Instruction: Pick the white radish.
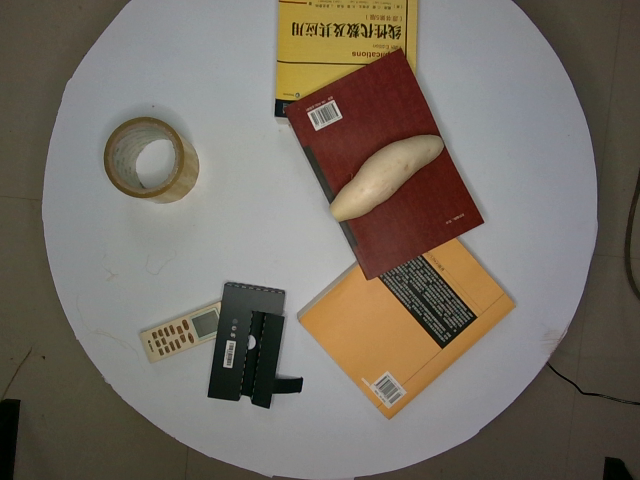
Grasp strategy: vertical